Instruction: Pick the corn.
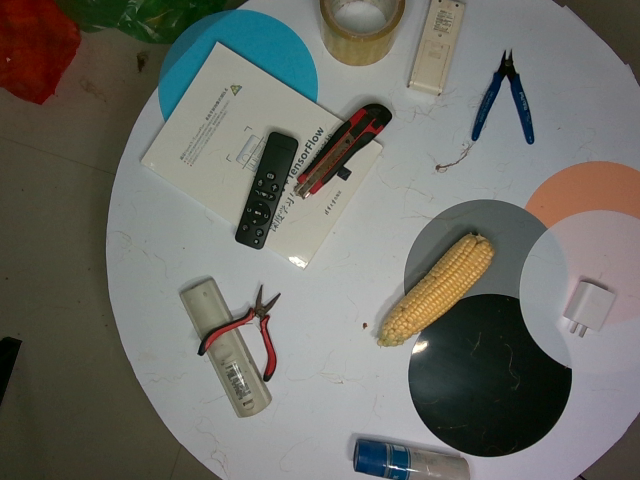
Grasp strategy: vertical